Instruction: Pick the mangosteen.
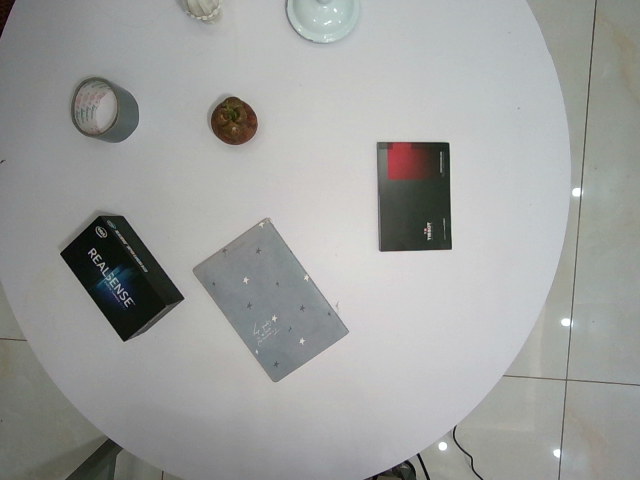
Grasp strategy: vertical